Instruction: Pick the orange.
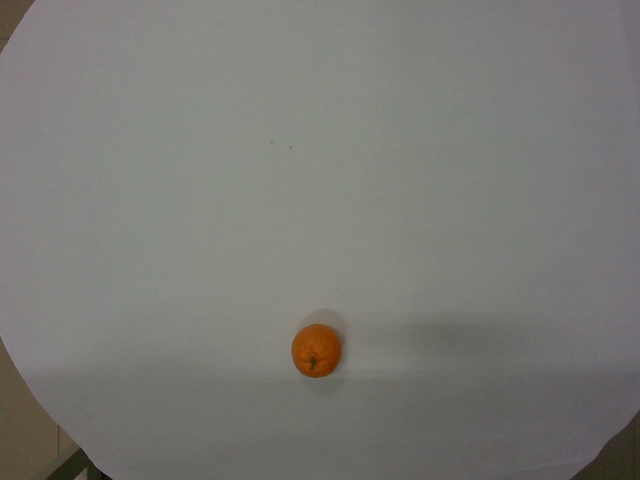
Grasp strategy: vertical